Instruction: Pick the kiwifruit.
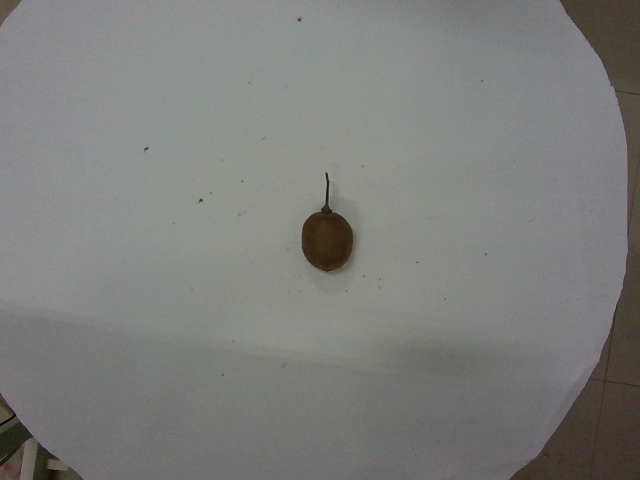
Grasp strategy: vertical